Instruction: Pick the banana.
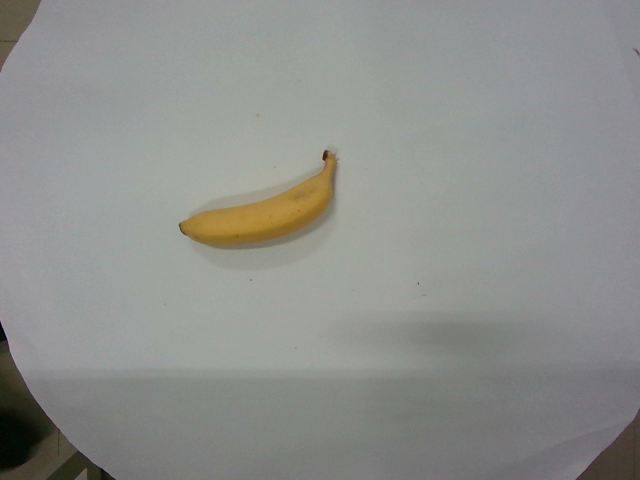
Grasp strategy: vertical